Question: What is the suspected problem?
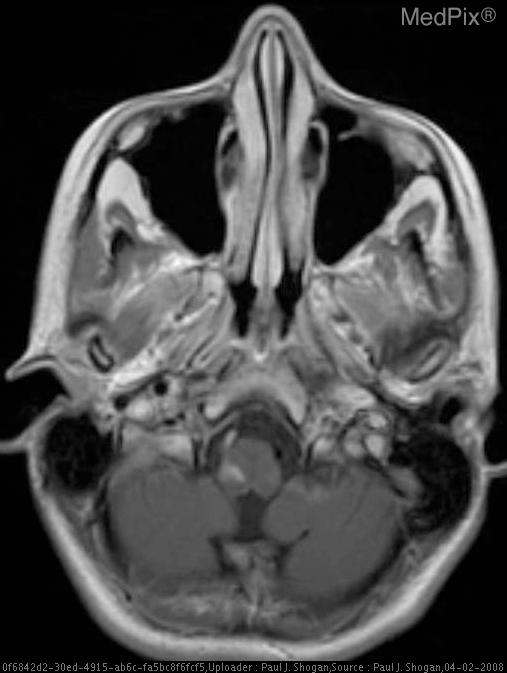
Answer: The findings suggest Occlusion of the right vertebral artery at the C1-2 level with subacute infarction of the right lateral medulla oblongata, and chronic infarction of the left flocculonodular lobe, as a result of traumatic chiropractic cervical manipulation.. T1 weighted post-gadolinium axial image reveals abnormal enhancement of the right lateral aspect of the medulla oblongata, and abnormal enhancement surrounding the wedge shaped defect in the left flocculonodular lobe.  Additionally, enhancement is noted within the right vertebral artery.. The patient might have a history of 28 y.o. woman, four months postpartum, with onset of neck pain, severe vertigo associated with severe vomiting, anesthesia of the right hemi-facial region and loss of sensation in the region of the left upper and lower extremities immediately following cervical chiropractic manipulation.  The patient was unsuccessfully treated for vertigo associated with Meniere’s disease. The patient underwent a second cervical chiropractic treatment 15 days later, and presented with recurrent severe vertigo and associated hemi-anesthesia and difficulty phonating.  Imaging was obtained one month following the initial chiropractic treatment.